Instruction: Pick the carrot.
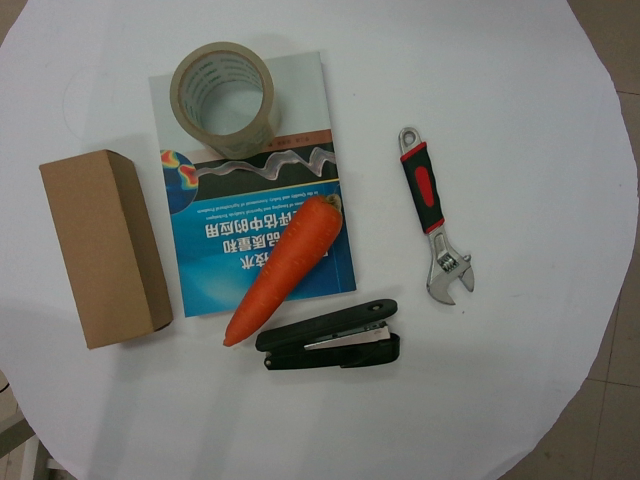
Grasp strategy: vertical